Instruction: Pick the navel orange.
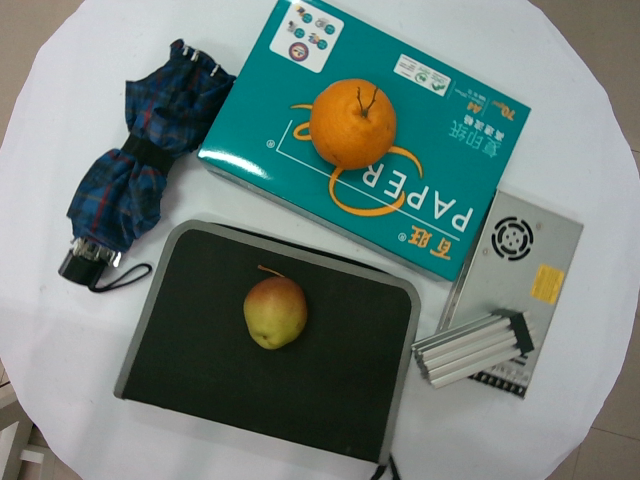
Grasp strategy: vertical